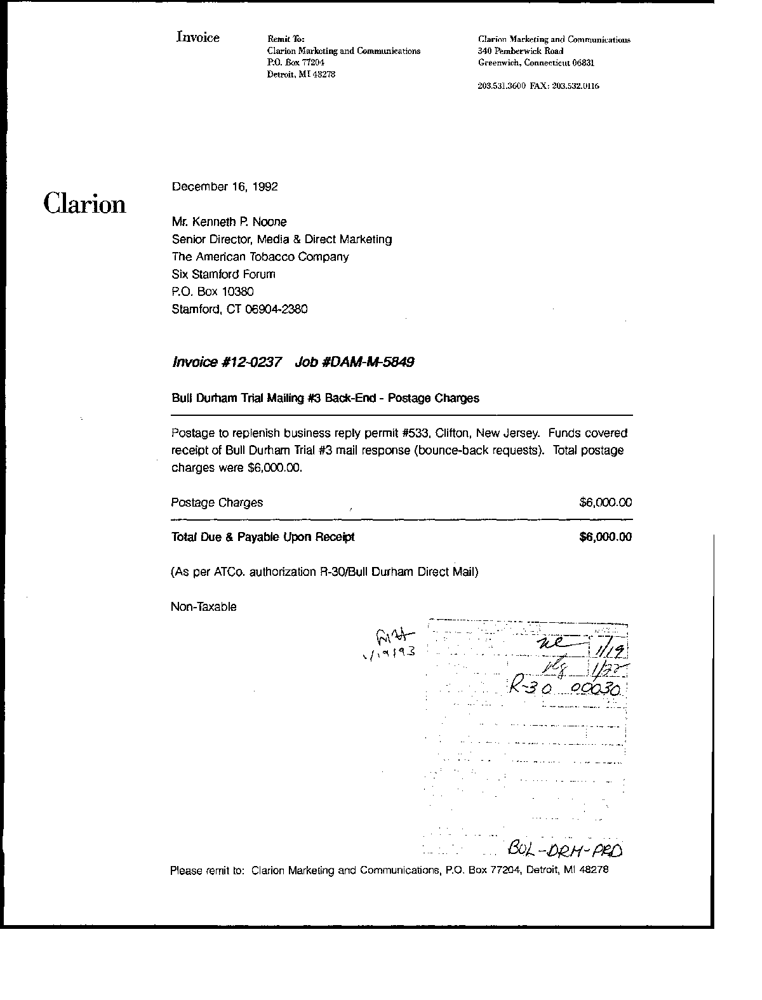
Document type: Invoice